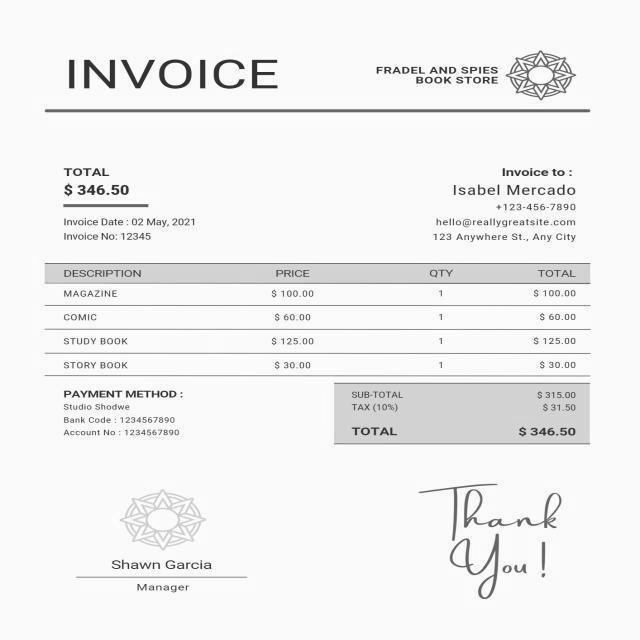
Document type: Invoice